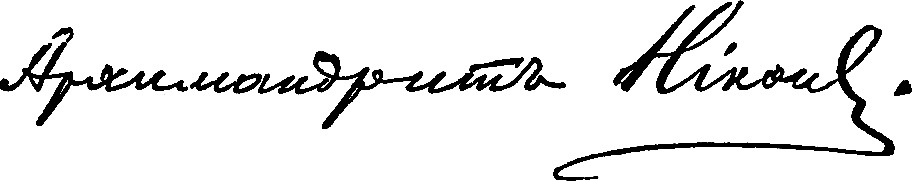
Signature of: nikon